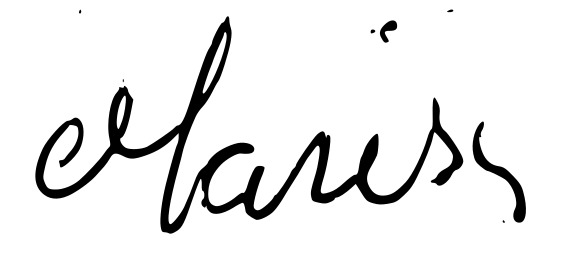
Signature of: marisa letícia lula da silva